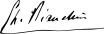
Signature of: charles bianchini